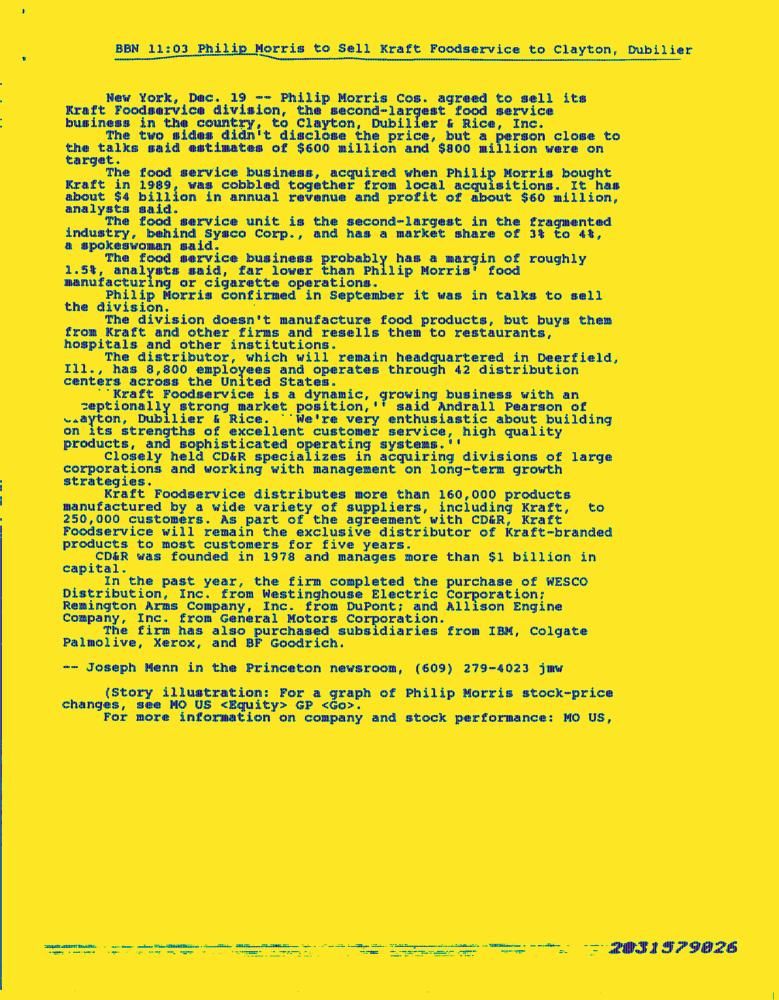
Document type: News-Article